Question: What is the property identification or parcel number listed?
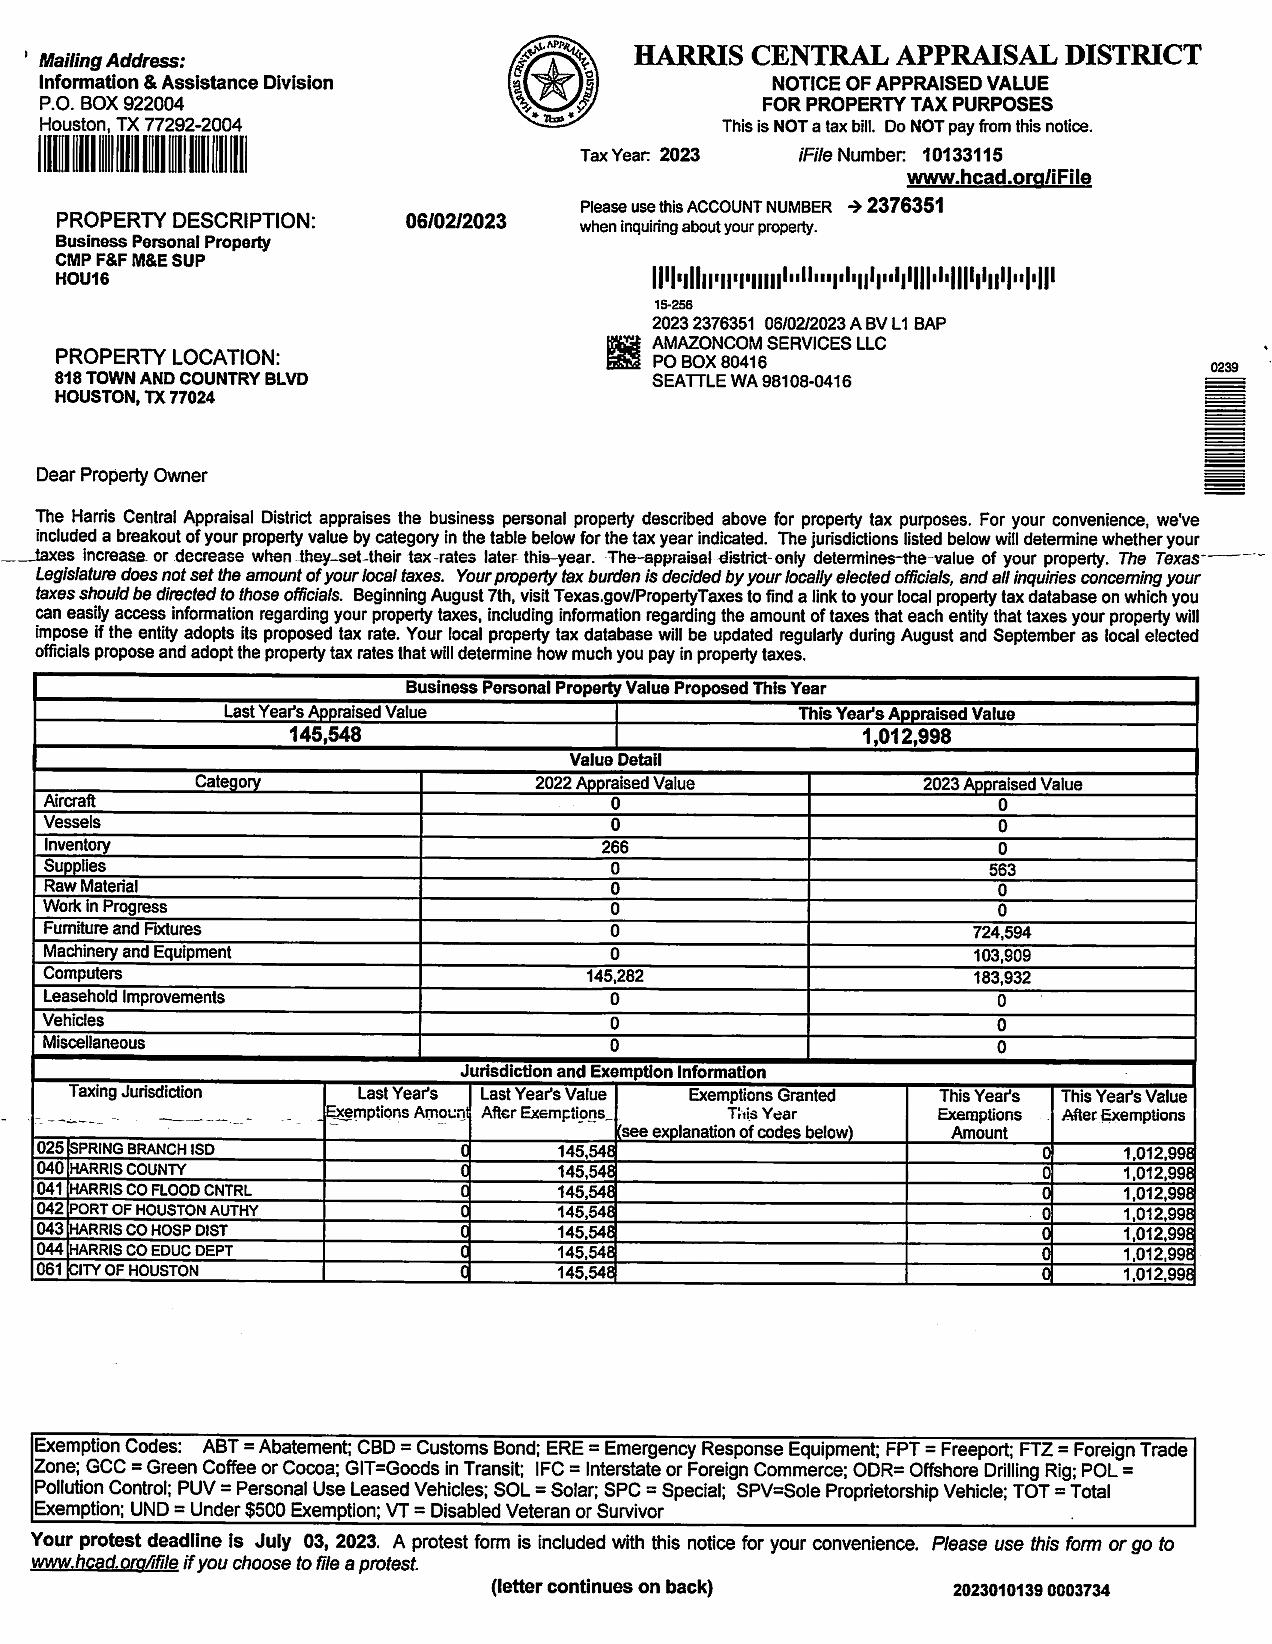
Answer: "10133115"